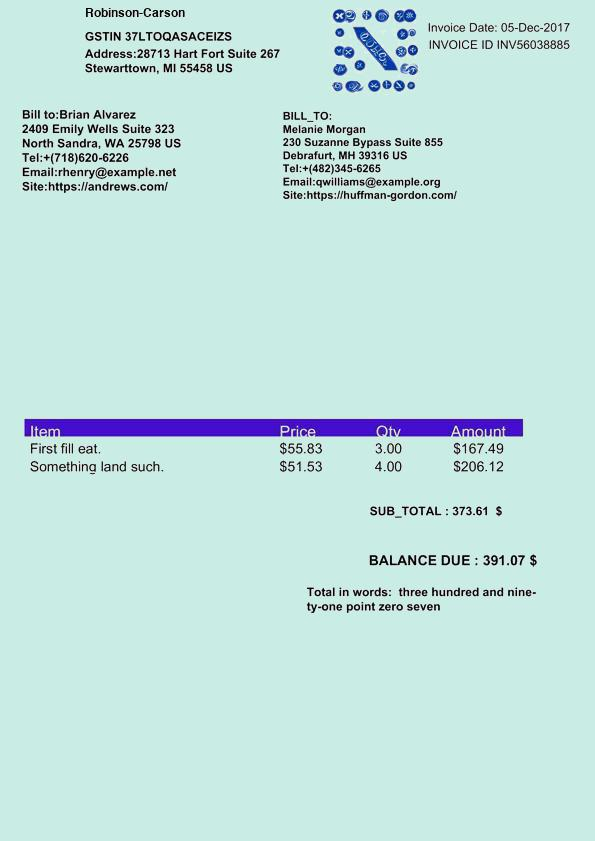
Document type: Invoice